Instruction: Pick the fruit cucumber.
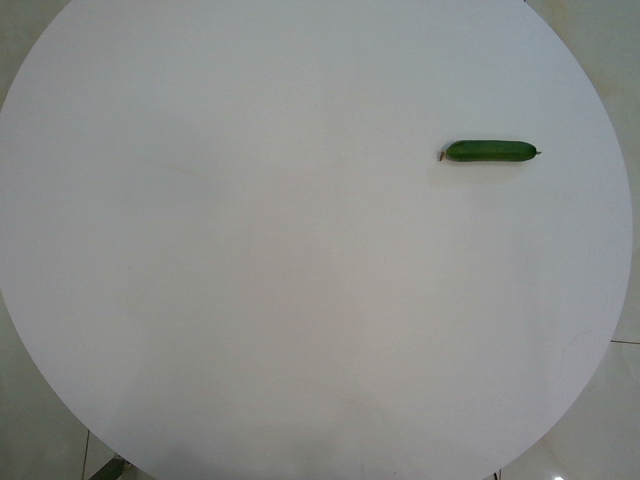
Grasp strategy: vertical